Question: What is the filing due date as per the document?
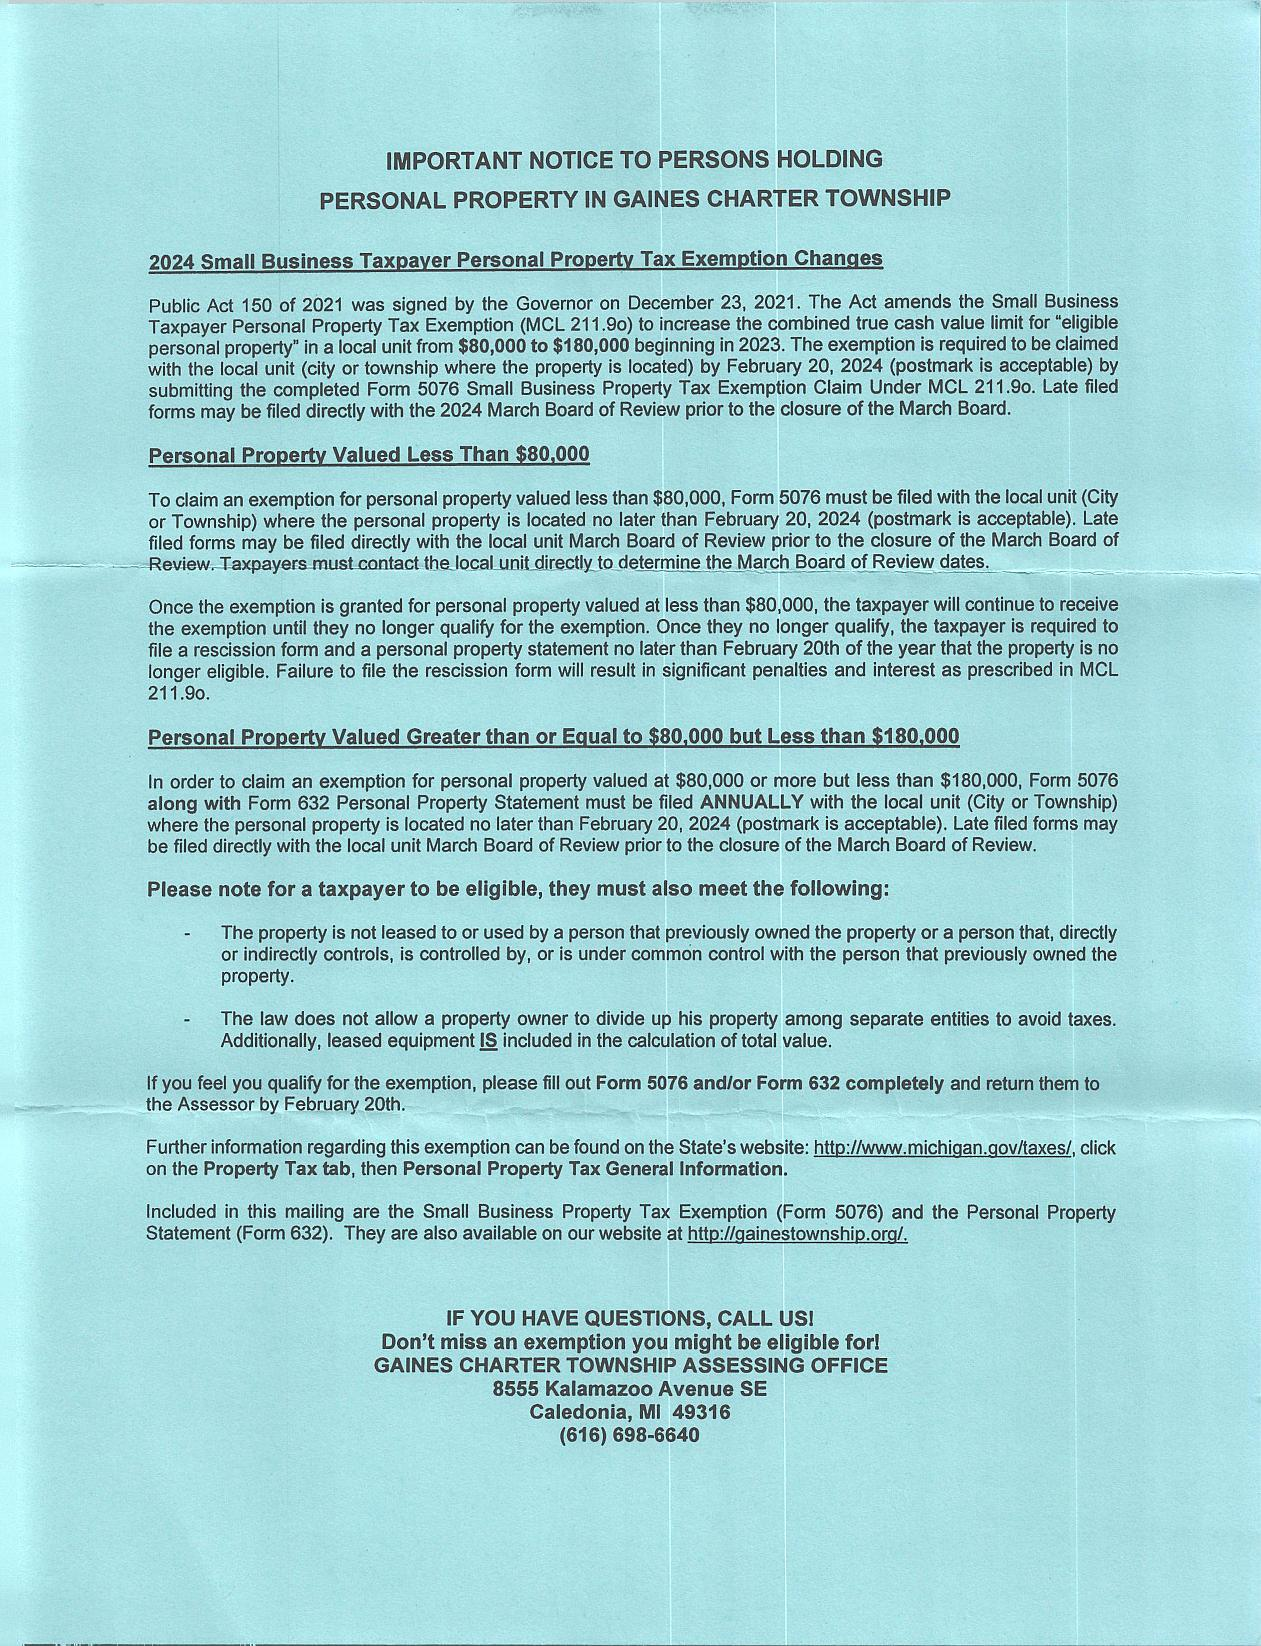
Answer: "20-Feb-24"